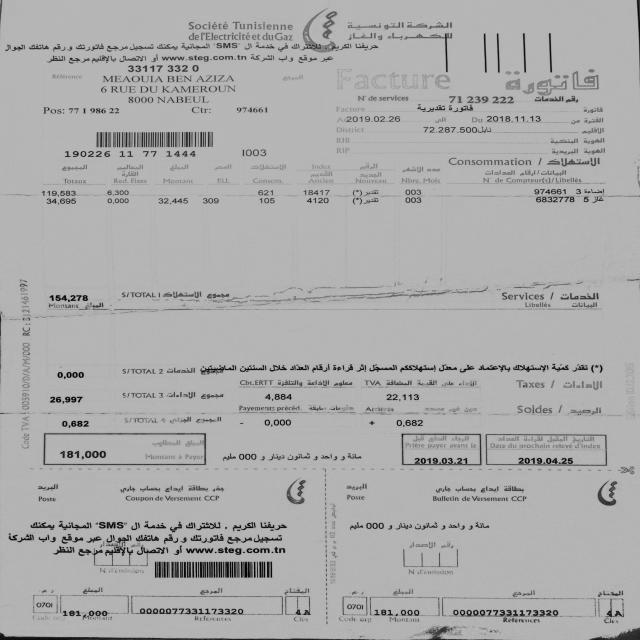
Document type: Invoice